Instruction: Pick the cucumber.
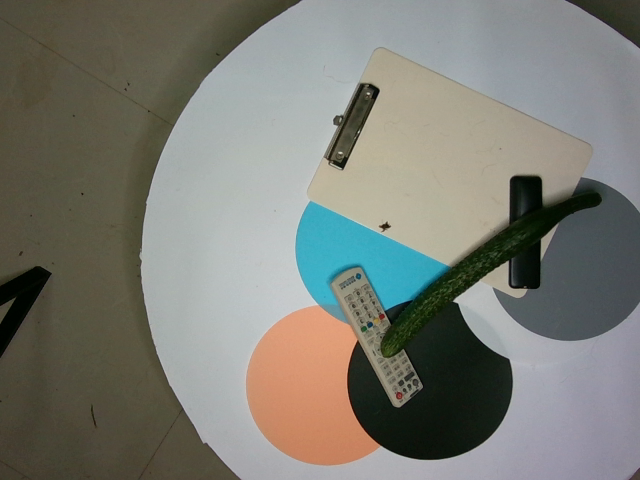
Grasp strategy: vertical